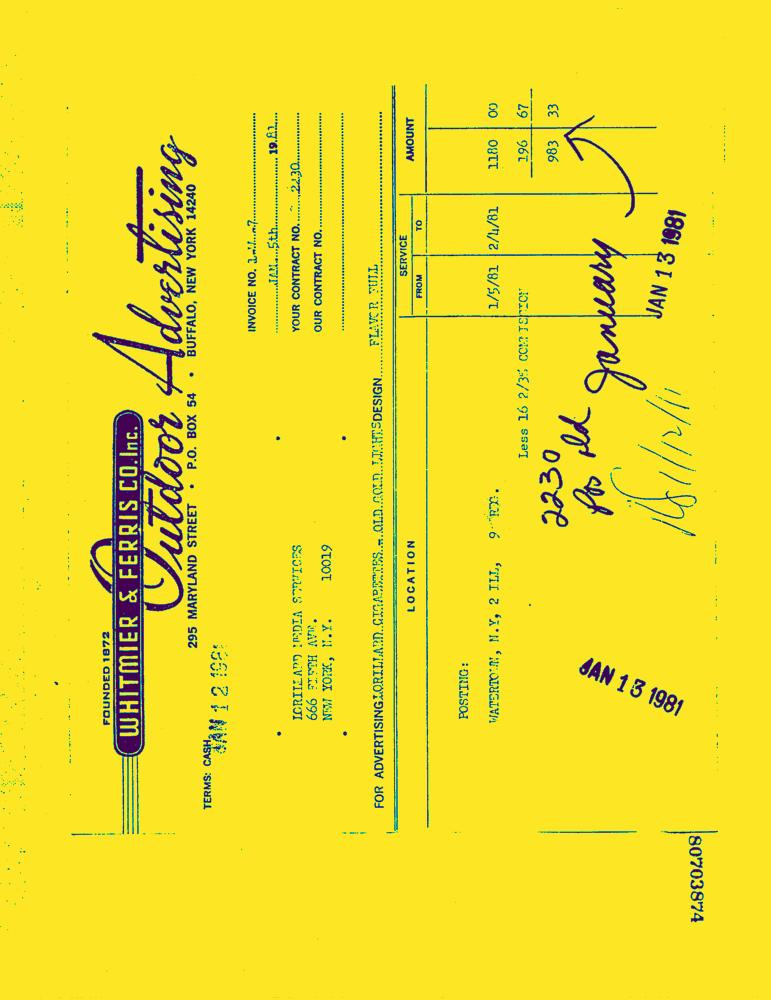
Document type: Invoice-Doc